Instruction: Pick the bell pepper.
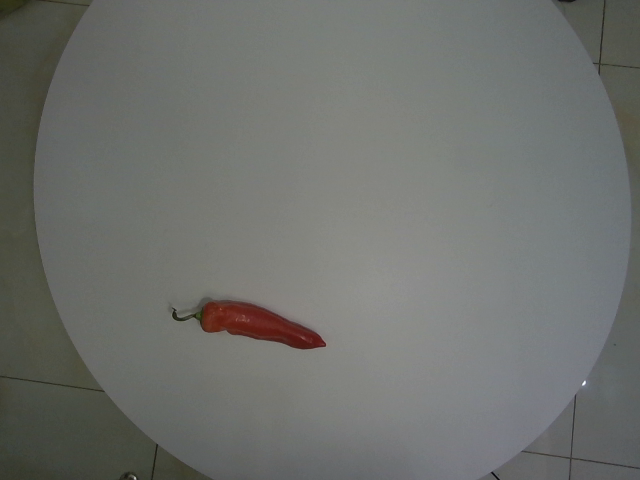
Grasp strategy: vertical